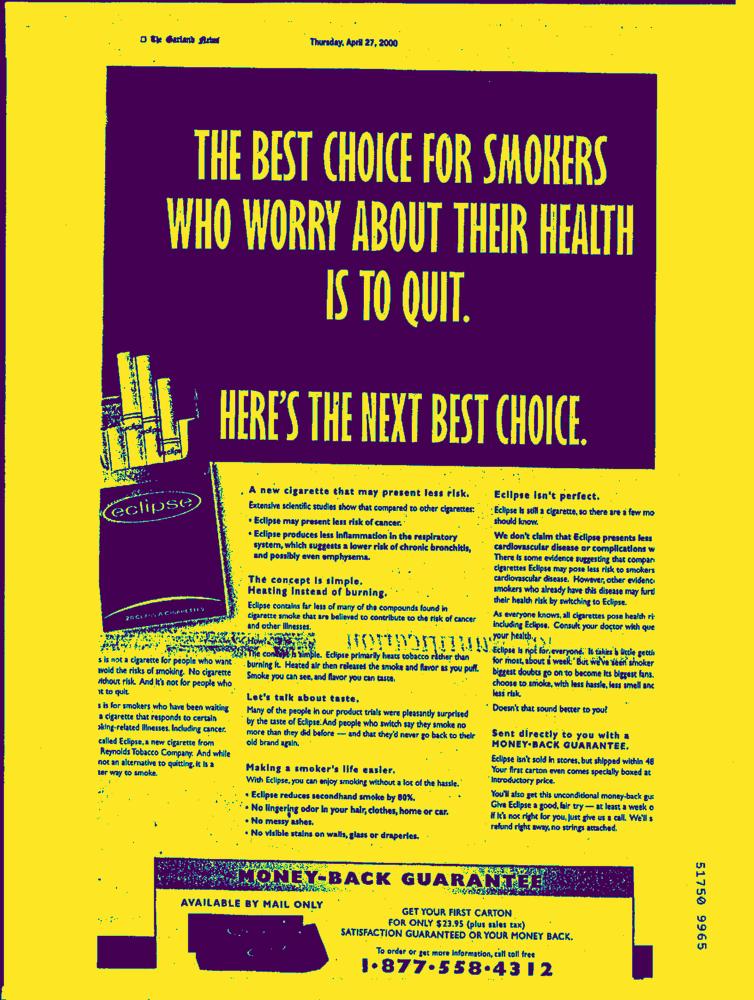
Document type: AD